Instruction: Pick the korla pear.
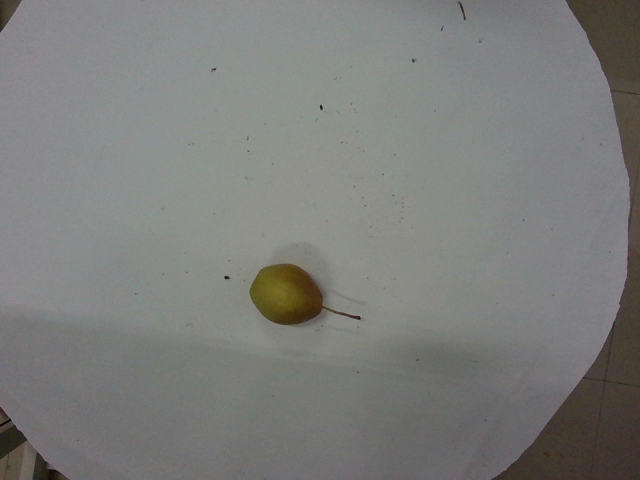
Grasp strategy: vertical